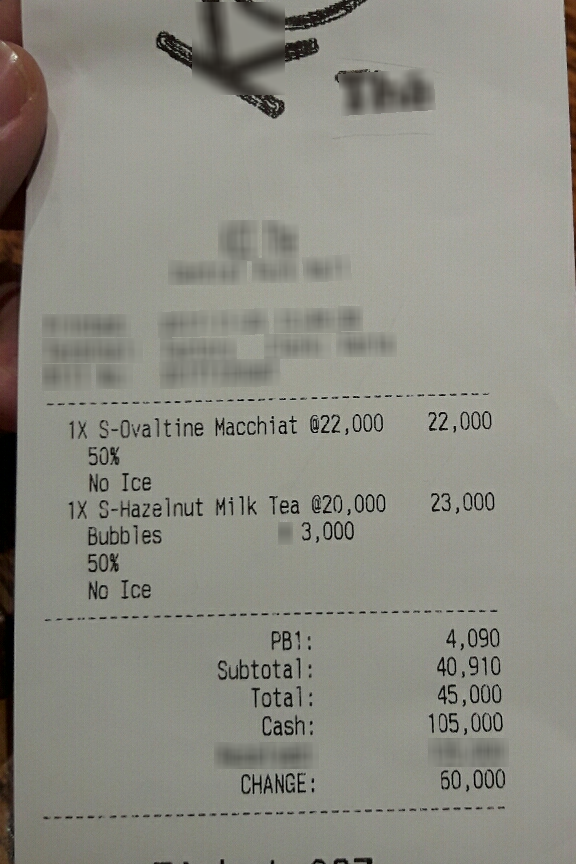
Extraction:
receipt: line_items: name: S-Ovaltine Macchiat
price: 22,000
qty: 1X
name: 50%
name: No Ice
name: S-Hazelnut Milk Tea
price: 23,000
qty: 1X
name: Bubbles
price: 3,000
name: 50%
name: No Ice
subtotal: 40,910
tax: 4,090
total: 45,000